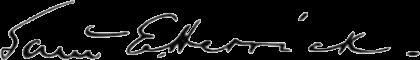
Signature of: samuel edward herrick